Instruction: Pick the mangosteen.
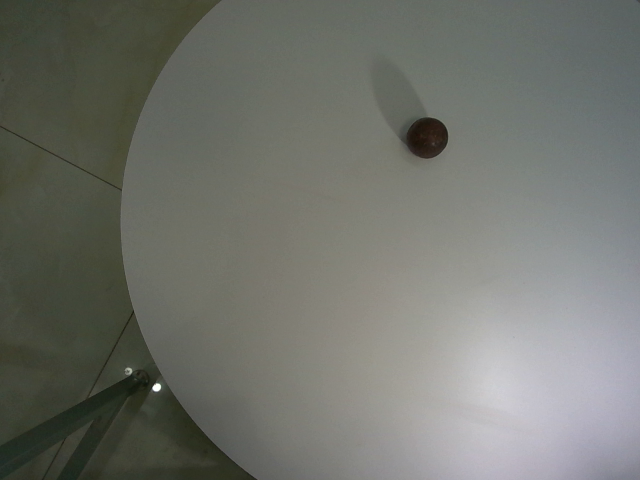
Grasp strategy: vertical